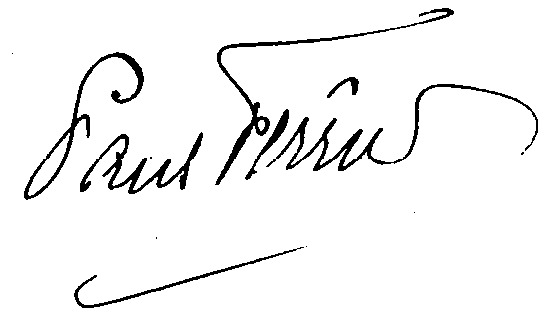
Signature of: paul ferrier